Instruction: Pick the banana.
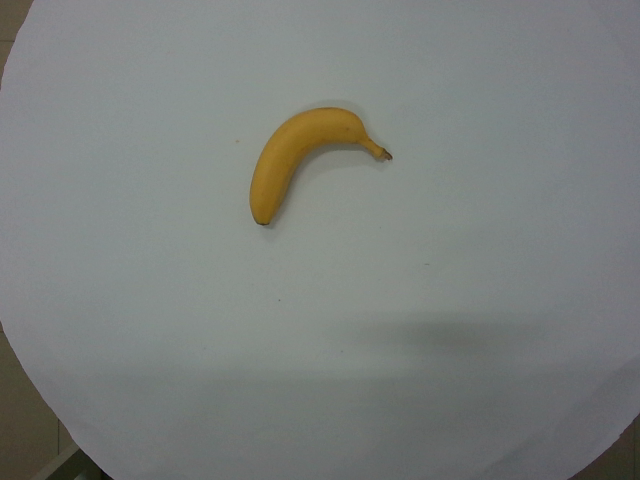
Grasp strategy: vertical